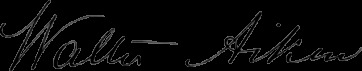
Signature of: walter aiken